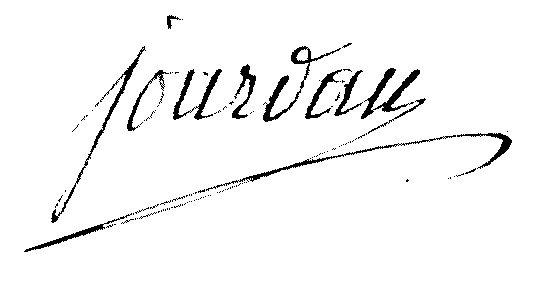
Signature of: marin jourdan